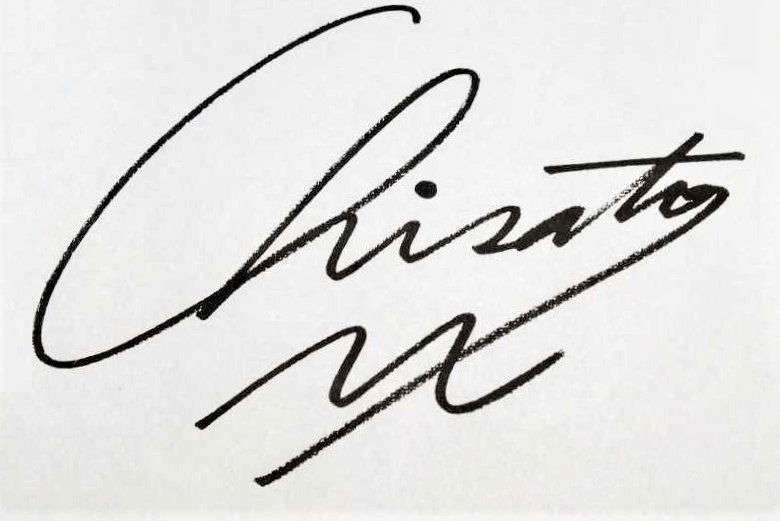
Signature of: chisato moritaka